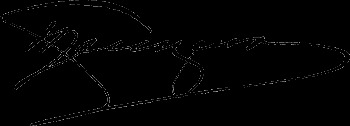
Signature of: vasiliy protsenko